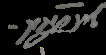
Signature of: schealtiel eisik graeber